Question: What might the diagnosis be?
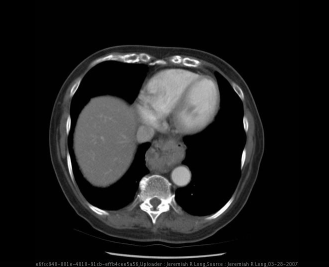
Answer: The possible diagnosis includes Based upon the radiographs:
Hiatial hernia (sliding versus paraesophageal versus mixed)
Foregut duplication cyst
Abscess
Necrotic lymph node with cavitation

Diagnosis of a sliding hiatal hernia is confirmed with CT..